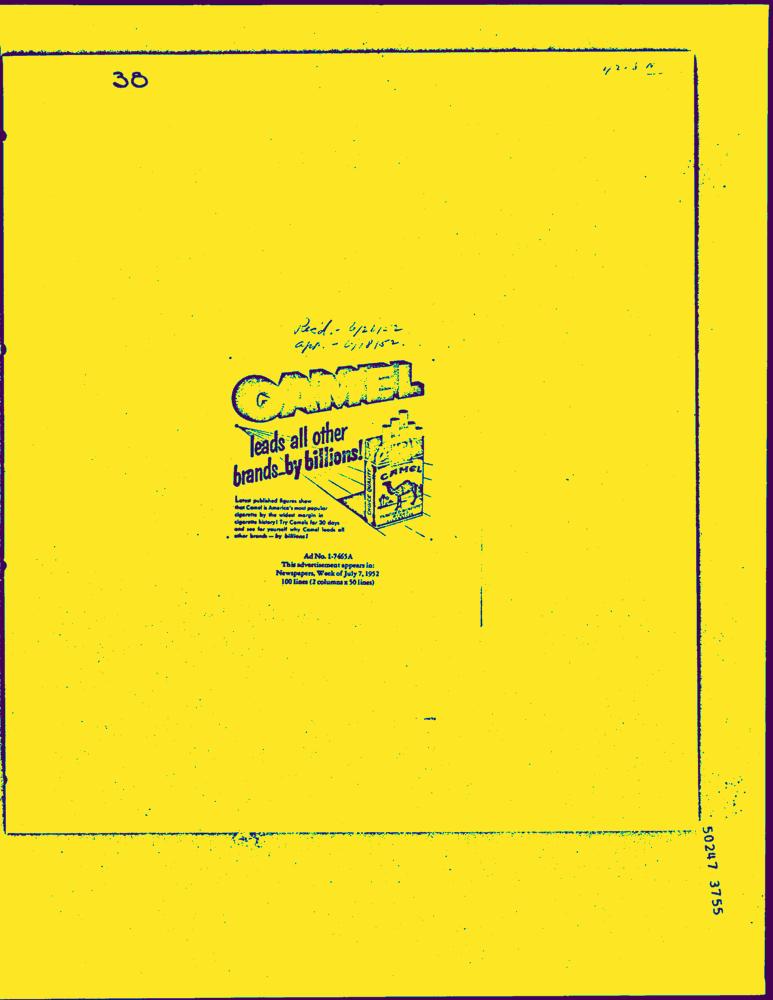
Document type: AD